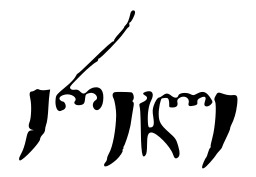
Signature of: heraclius ii of georgia